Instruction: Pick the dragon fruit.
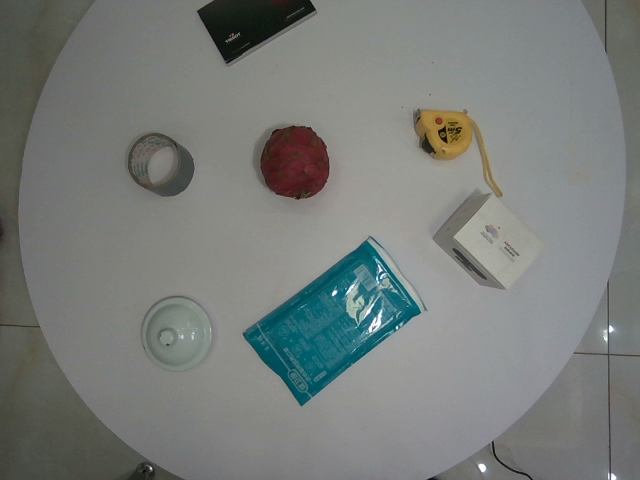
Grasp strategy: vertical